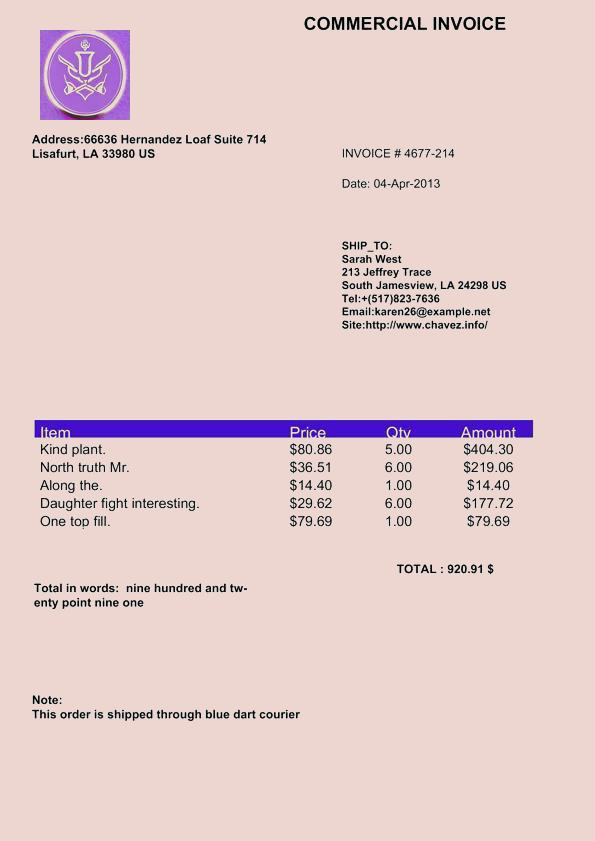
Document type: Invoice